Question: How is the property described in the document?
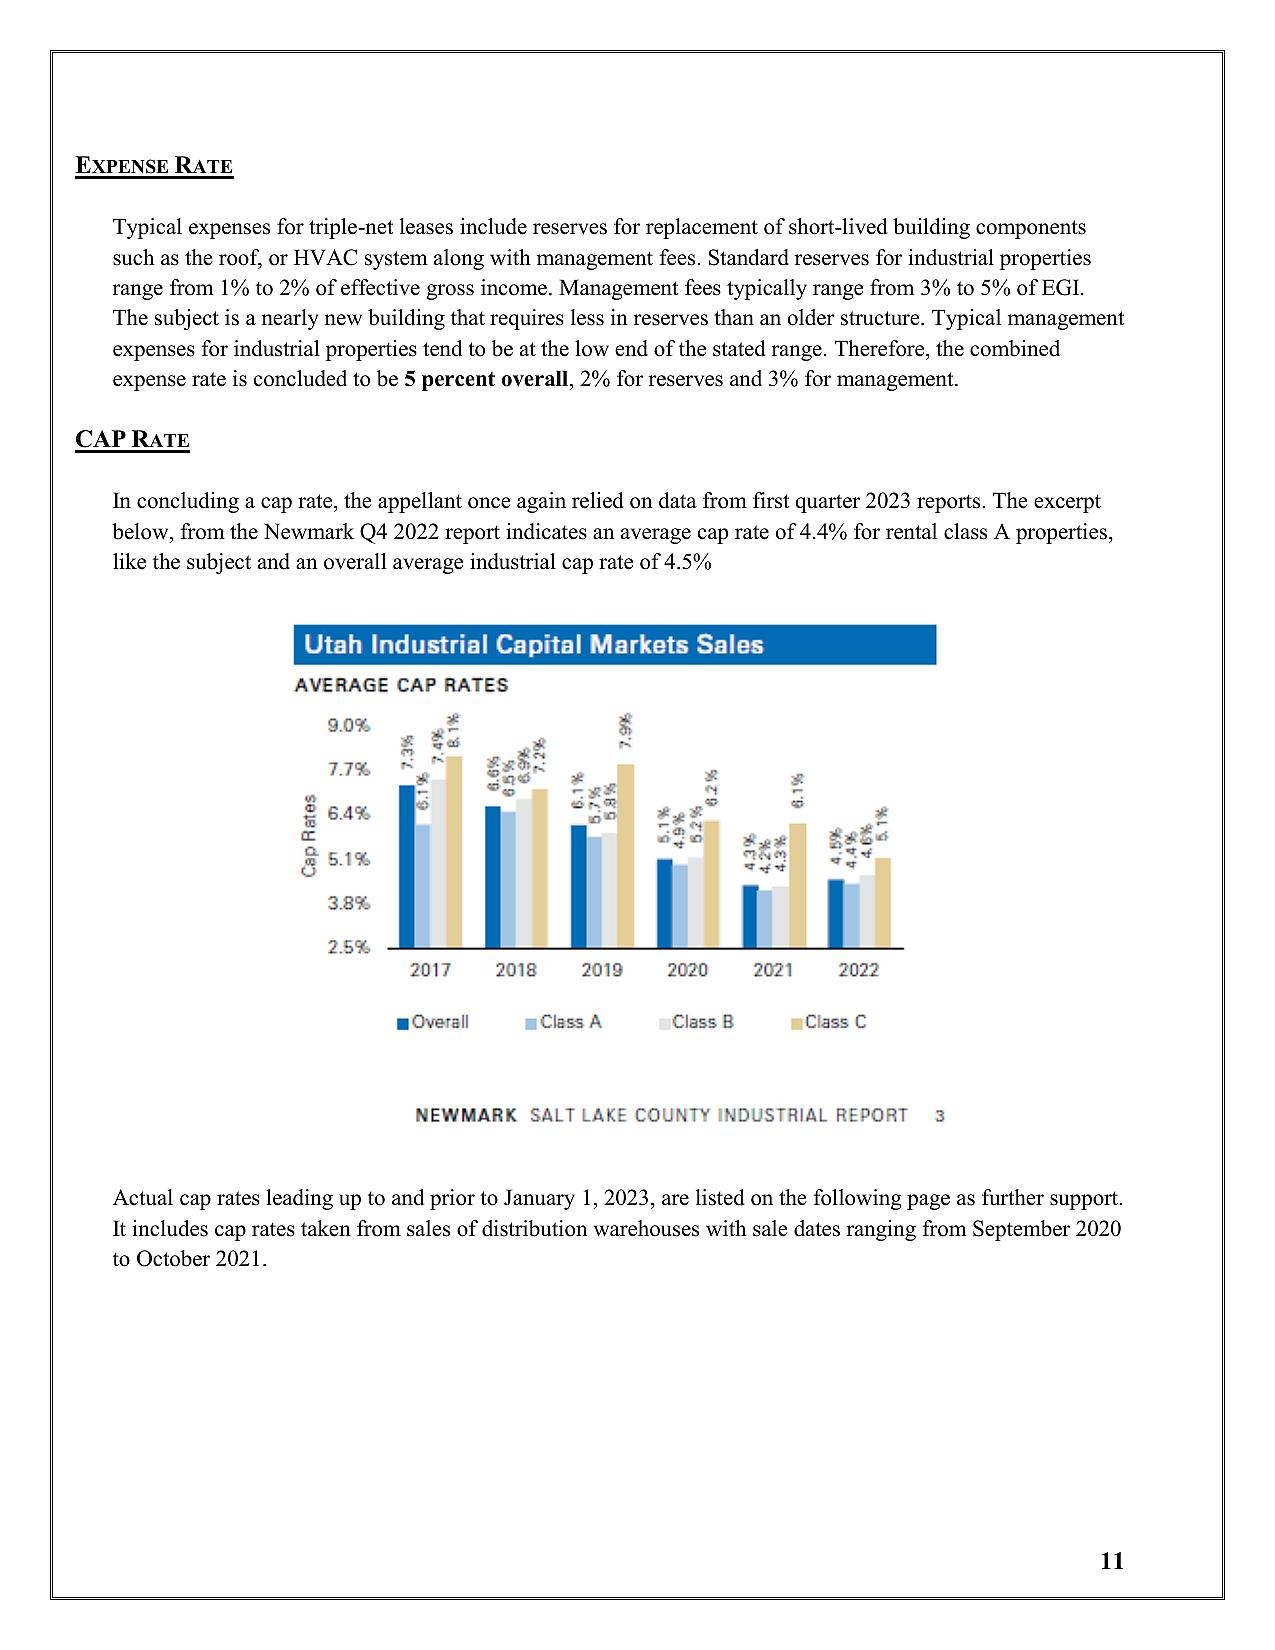
Answer: "Industrial properties"